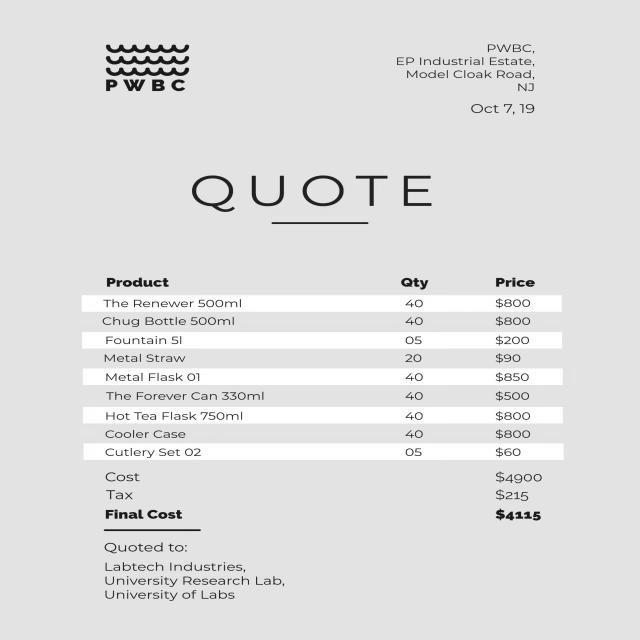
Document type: Invoice